Question: What are the imaging findings?
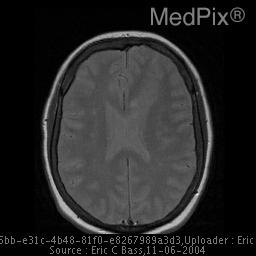
Answer: The imaging shows Broad strip of soft tissue which follows gray matter on all pulse sequences, extending off the left anterior ventricle and into the high left frontal gray matter.  Focal thickening of the cortical gray matter and volume loss is associated. Heterotopic gray matter in the subependymal region of the lateral ventricles. (Supependymal gray matter heterotopia).